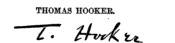
Signature of: thomas hooker